Question: How is the history relevant to the case?
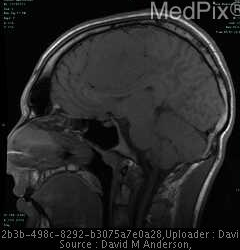
Answer: The patient's history of 21 y.o. man with a new onset seizure and severe headaches. is key in understanding the case.